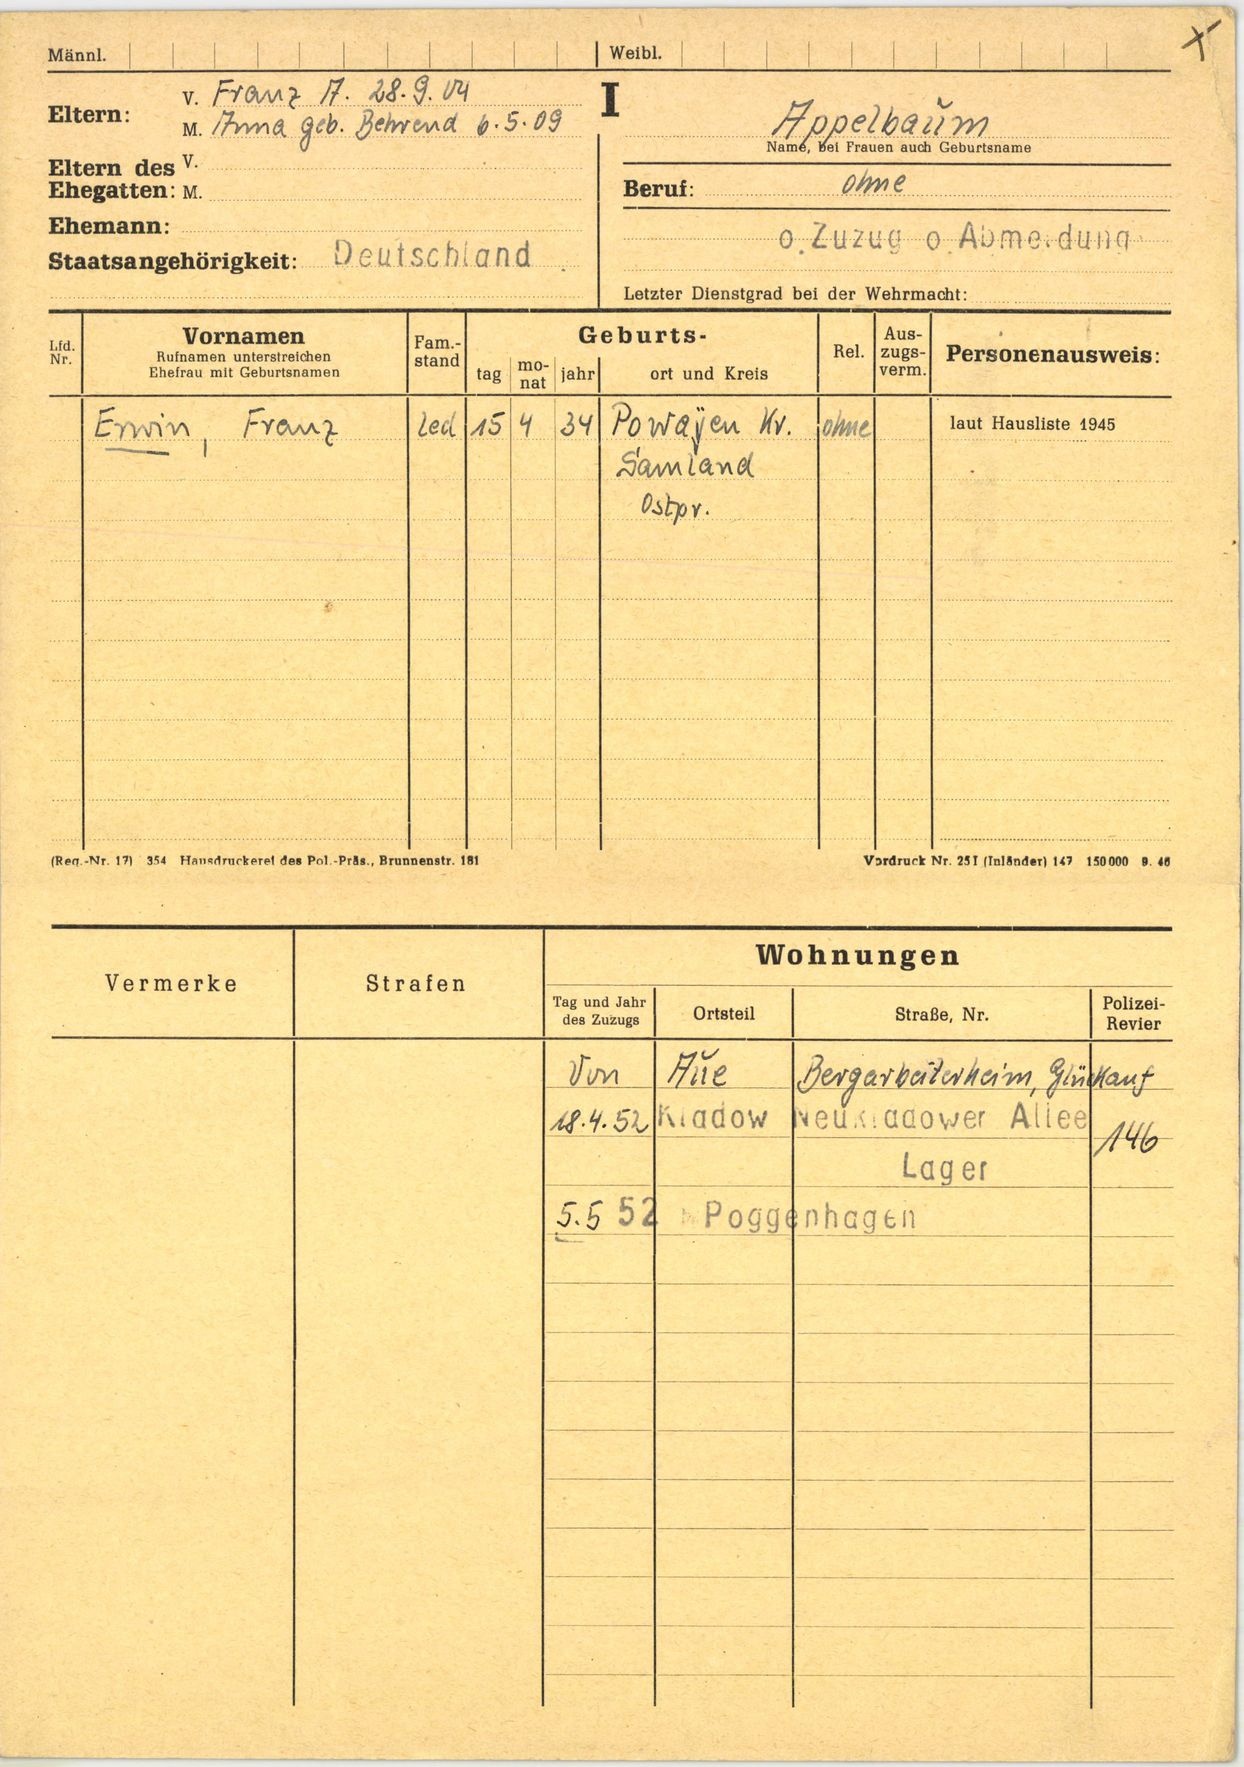
Appelbaum